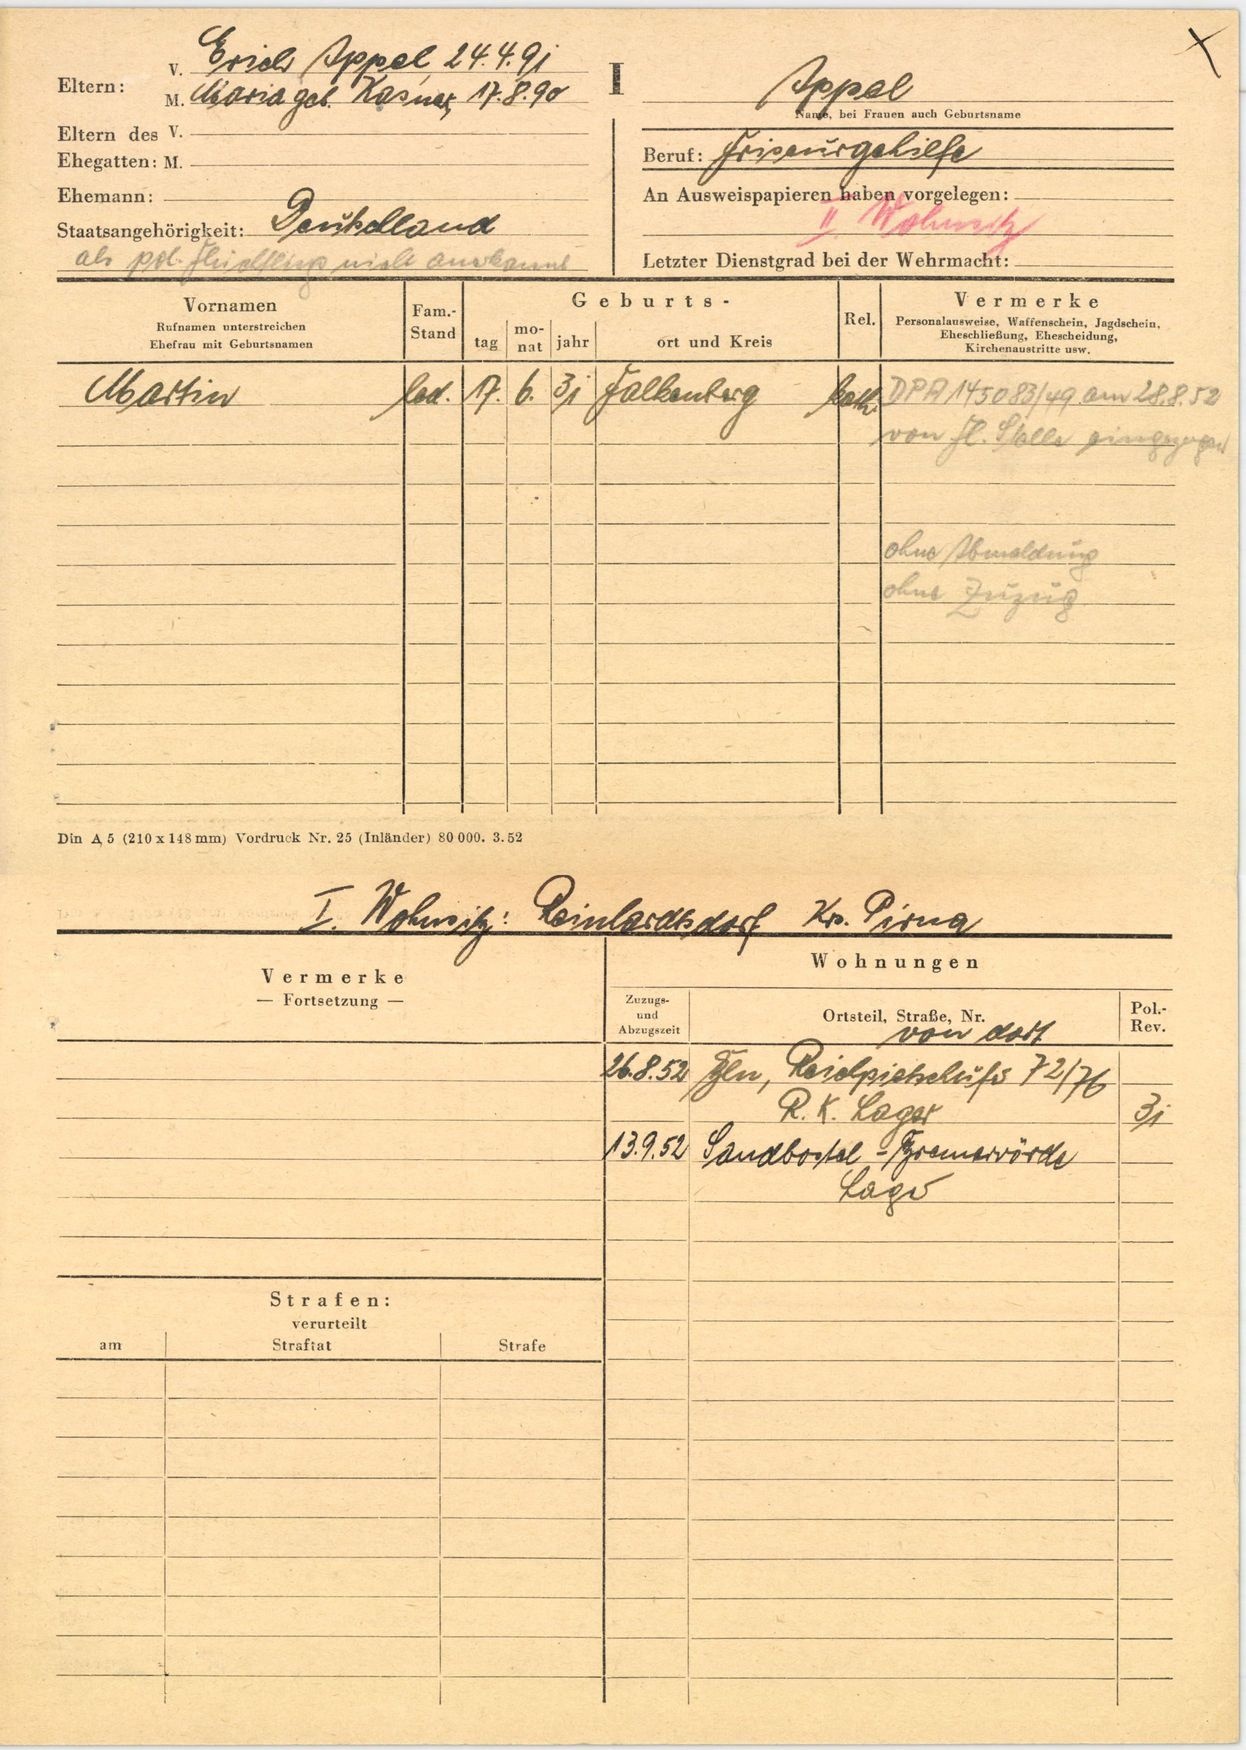
Appel